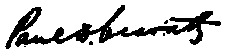
Signature of: paul drennan cravath